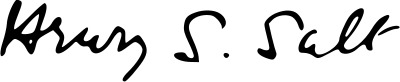
Signature of: q1364647